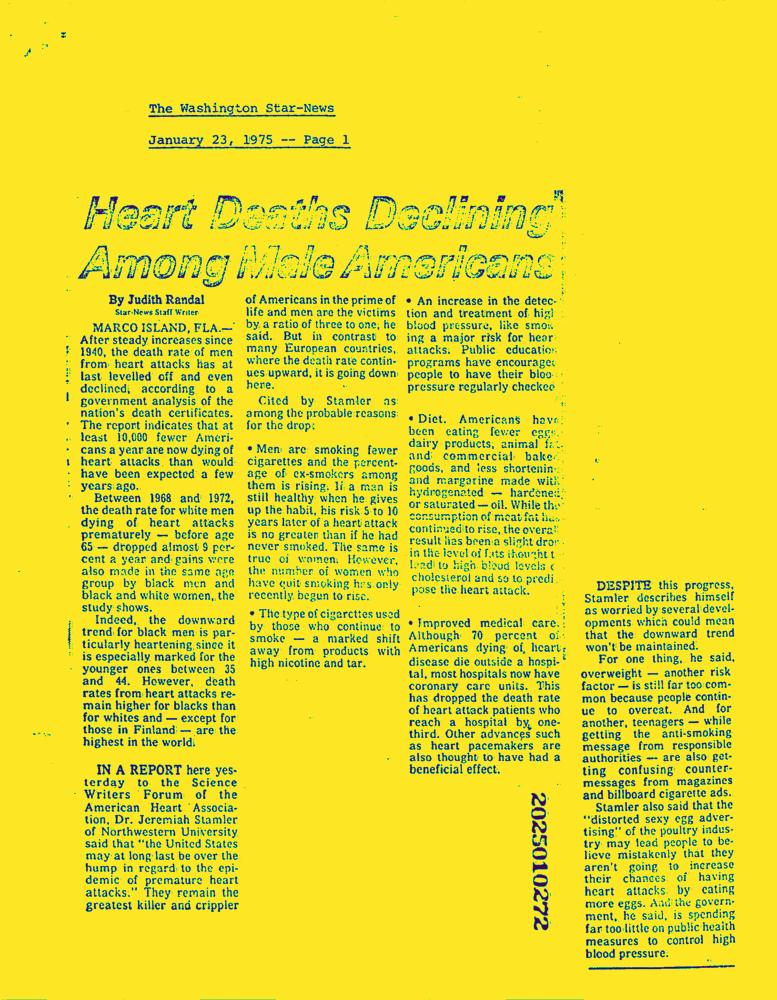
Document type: News-Article